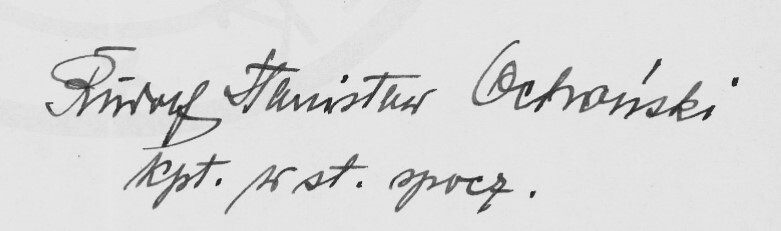
Signature of: rudolf ochoński